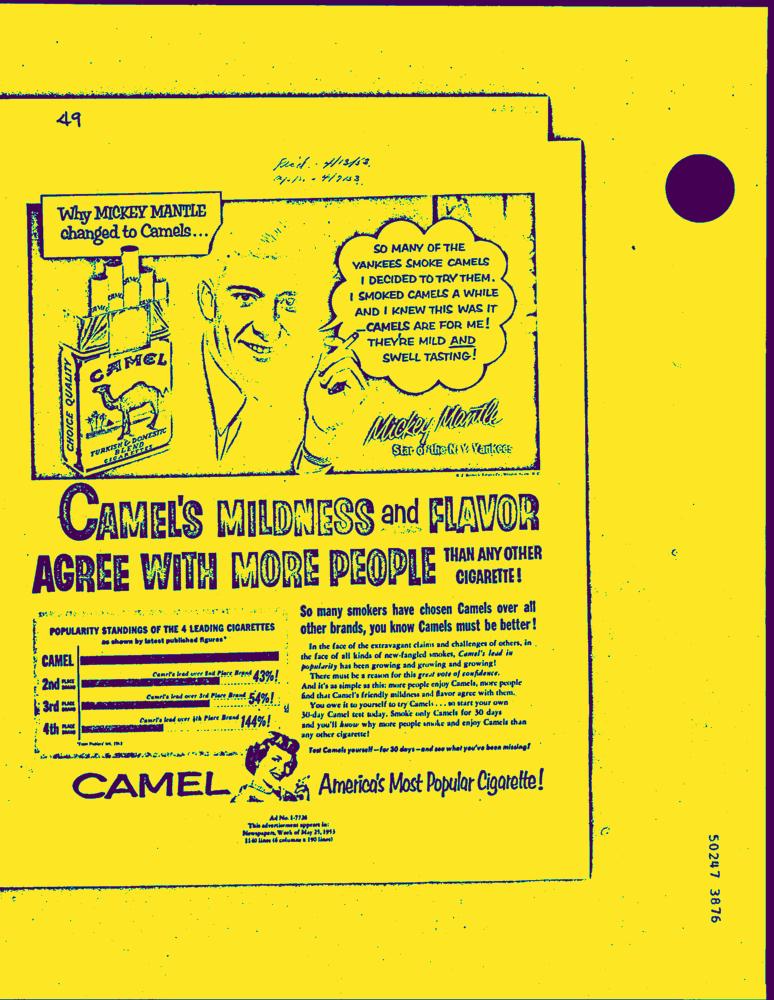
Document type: AD